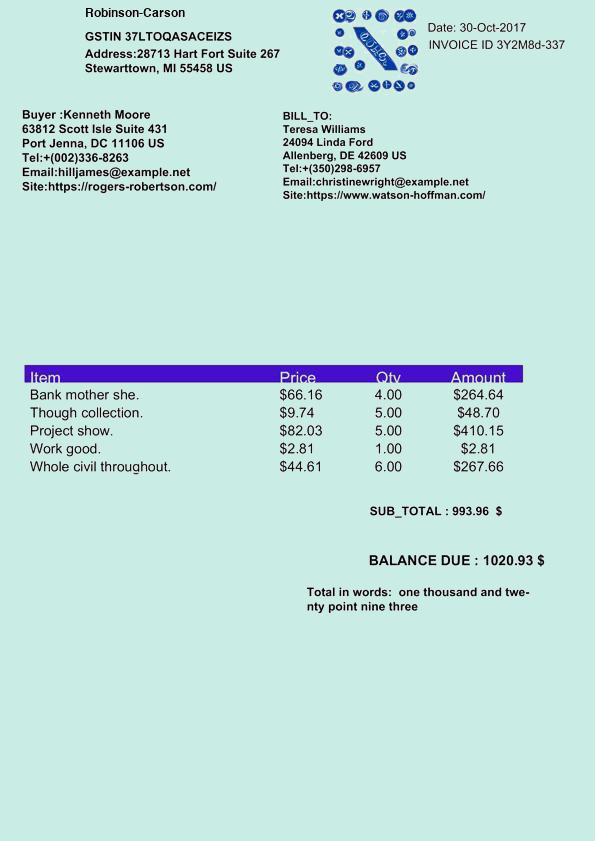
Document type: Invoice